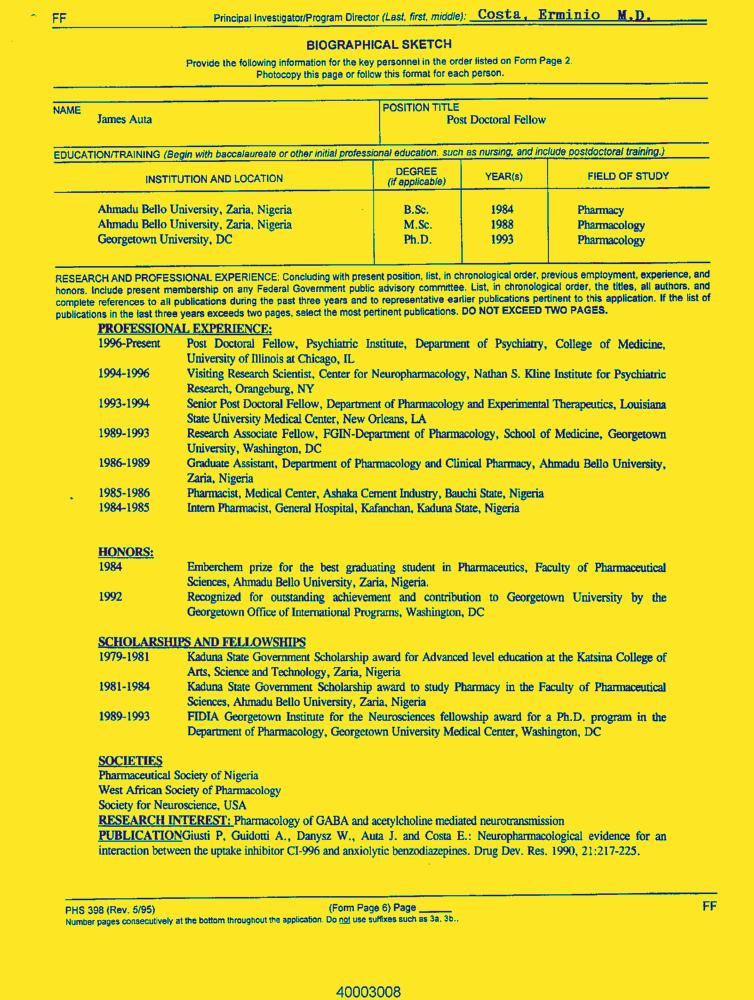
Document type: Resume-Doc